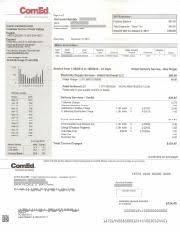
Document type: Invoice